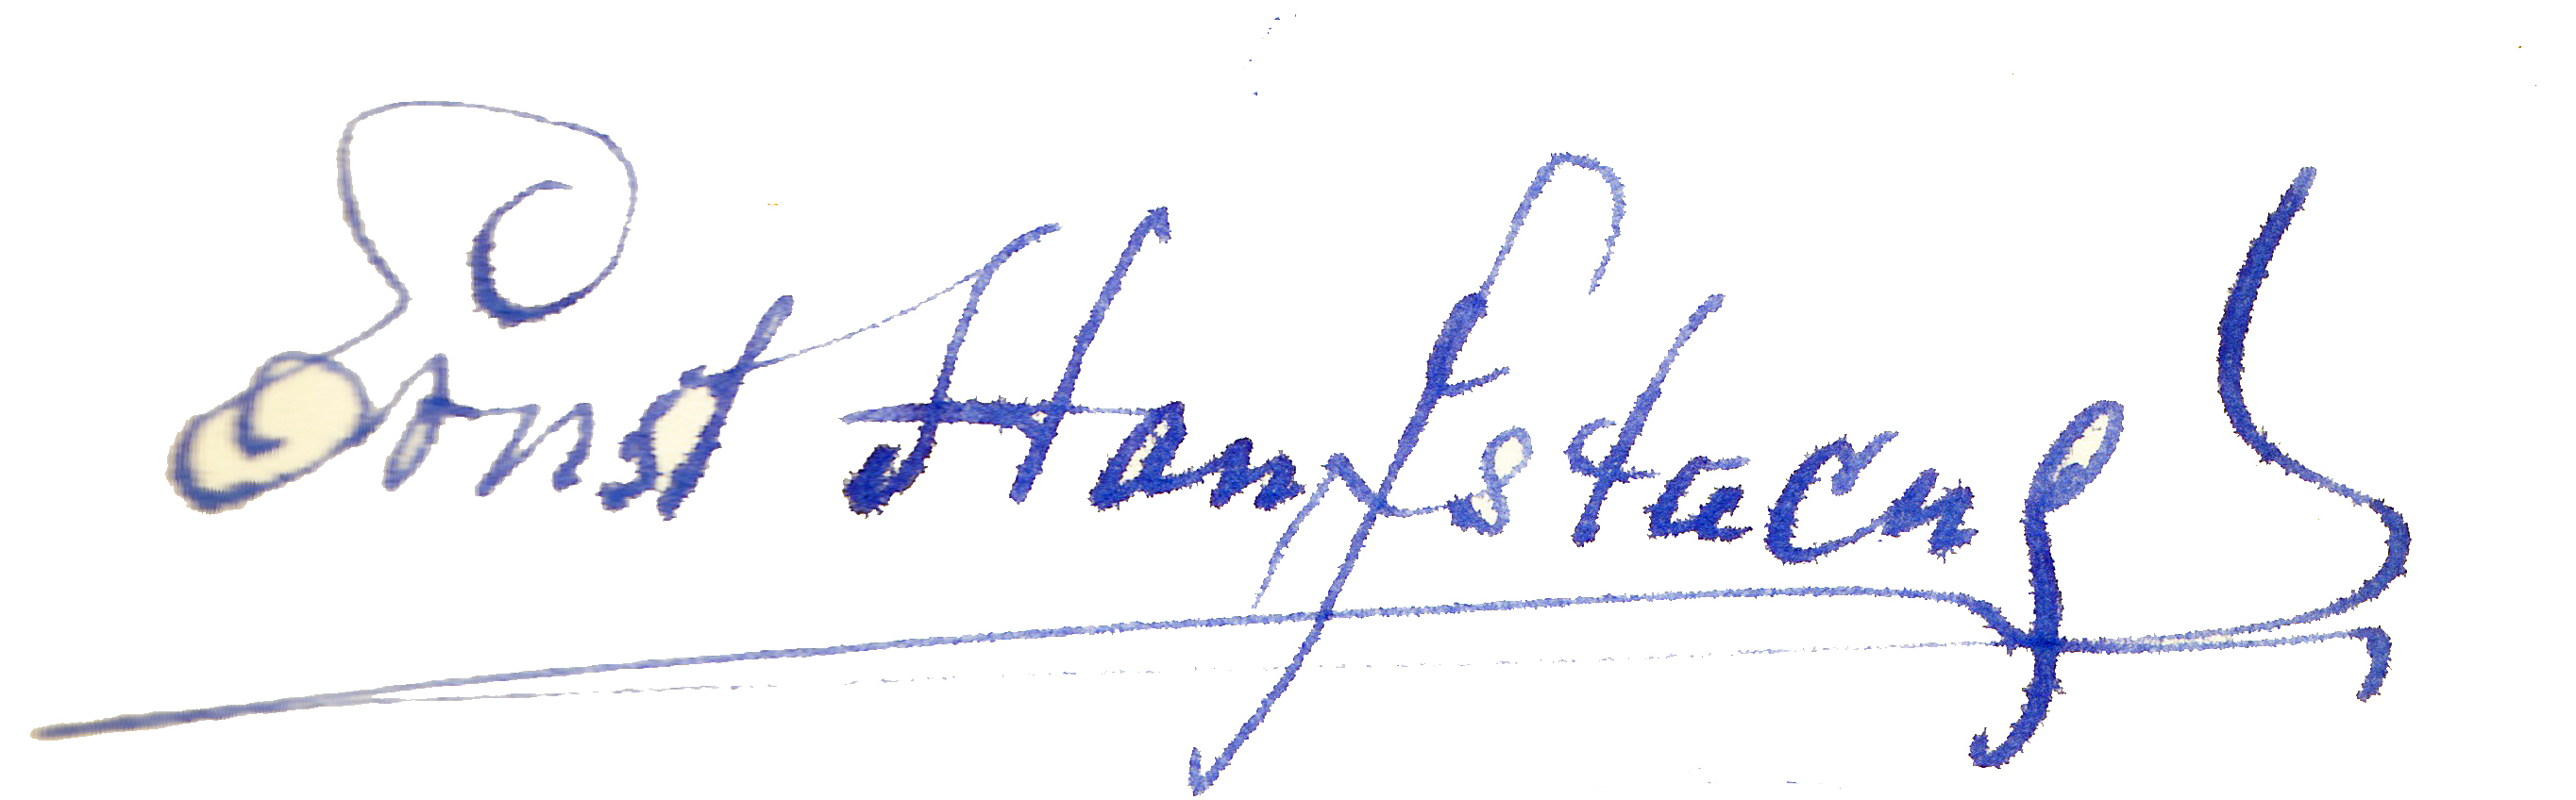
Signature of: ernst hanfstaengl